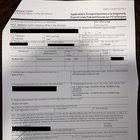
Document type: Invoice